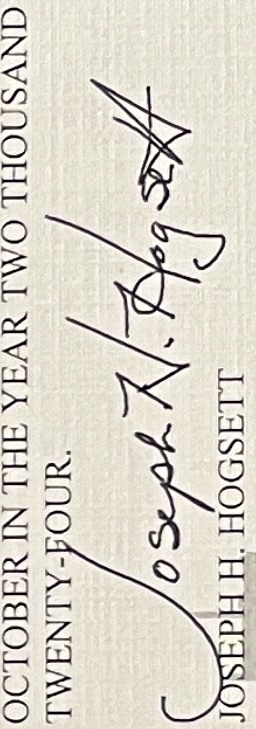
Signature of: joe hogsett